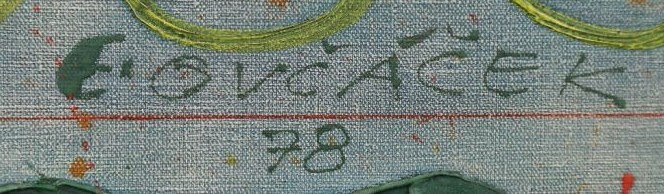
Signature of: eduard ovčáček